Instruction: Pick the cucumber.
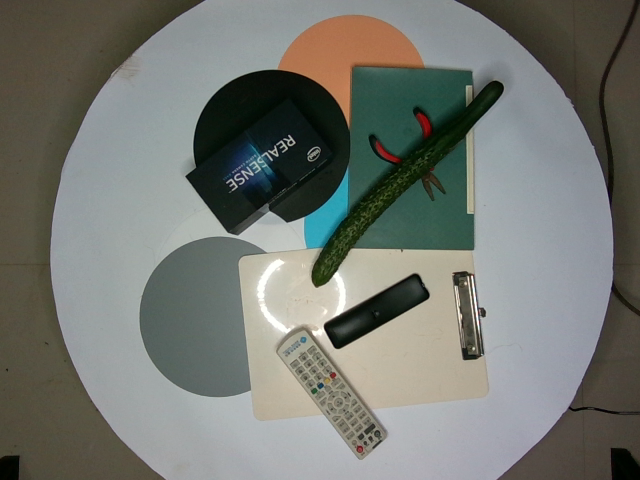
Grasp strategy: vertical